Question: Explain the disease:
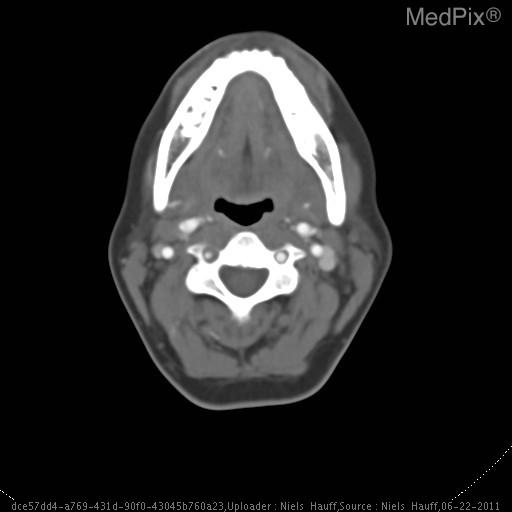
Answer: The disease is discussed as: Vertebral artery dissections may occur after head and neck trauma or spontaneously. Cervical artery dissections, including vertebral and carotid arteries, are the leading cause of stroke in patients under 45. In adults, there is no predominance between men and women.

Common clinical features associated with vertebral artery dissection include neck pain, headache (often posterior/occipital), Horner syndrome, tinnitus, audible bruits, or symptoms of TIA/stroke.
A dissection of the artery can occur between the media and adventitia, between the intima and media, or a combination of both. The dissection can result with stenosis, occlusion, aneurysmal dilation, intraluminal thrombus formation, or extravascular hemorrhage.

Radiographic evaluation for vertebral artery dissection can be complicated by false negatives and false positives. The most common radiographic techniques used for evaluation include CT and MR. Common causes of false positives include turbulent flow simulating stenosis or adjacent structures that mimic hematoma, or patient body habitus. False negatives are often related to lack of inclusion of the affected area in the study field. Often times, evaluation of headache which may be secondary to dissection results in imaging of the head without inclusion of the neck, although the majority of vertebral dissections occur in the cervical neck.

Treatment for vertebral artery dissection often involves antiplatelet or anticoagulation therapy. The highest risk of ischemia secondary to dissection is in the first several days after the dissection occurs. Repeat imaging to confirm stability and/or revascularization is recommended prior to discontinuing treatment.